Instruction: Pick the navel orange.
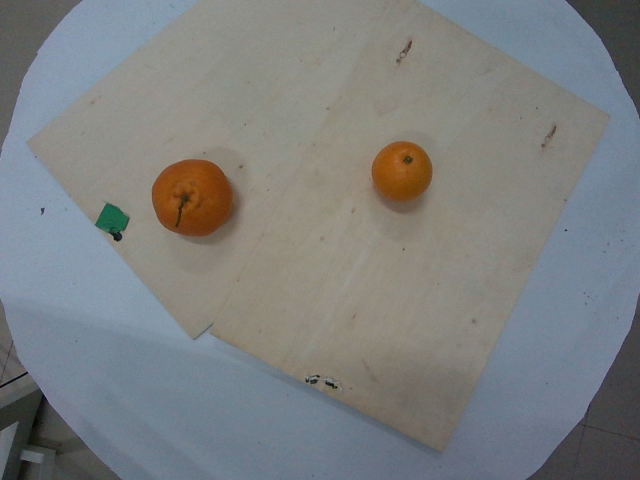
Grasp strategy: vertical